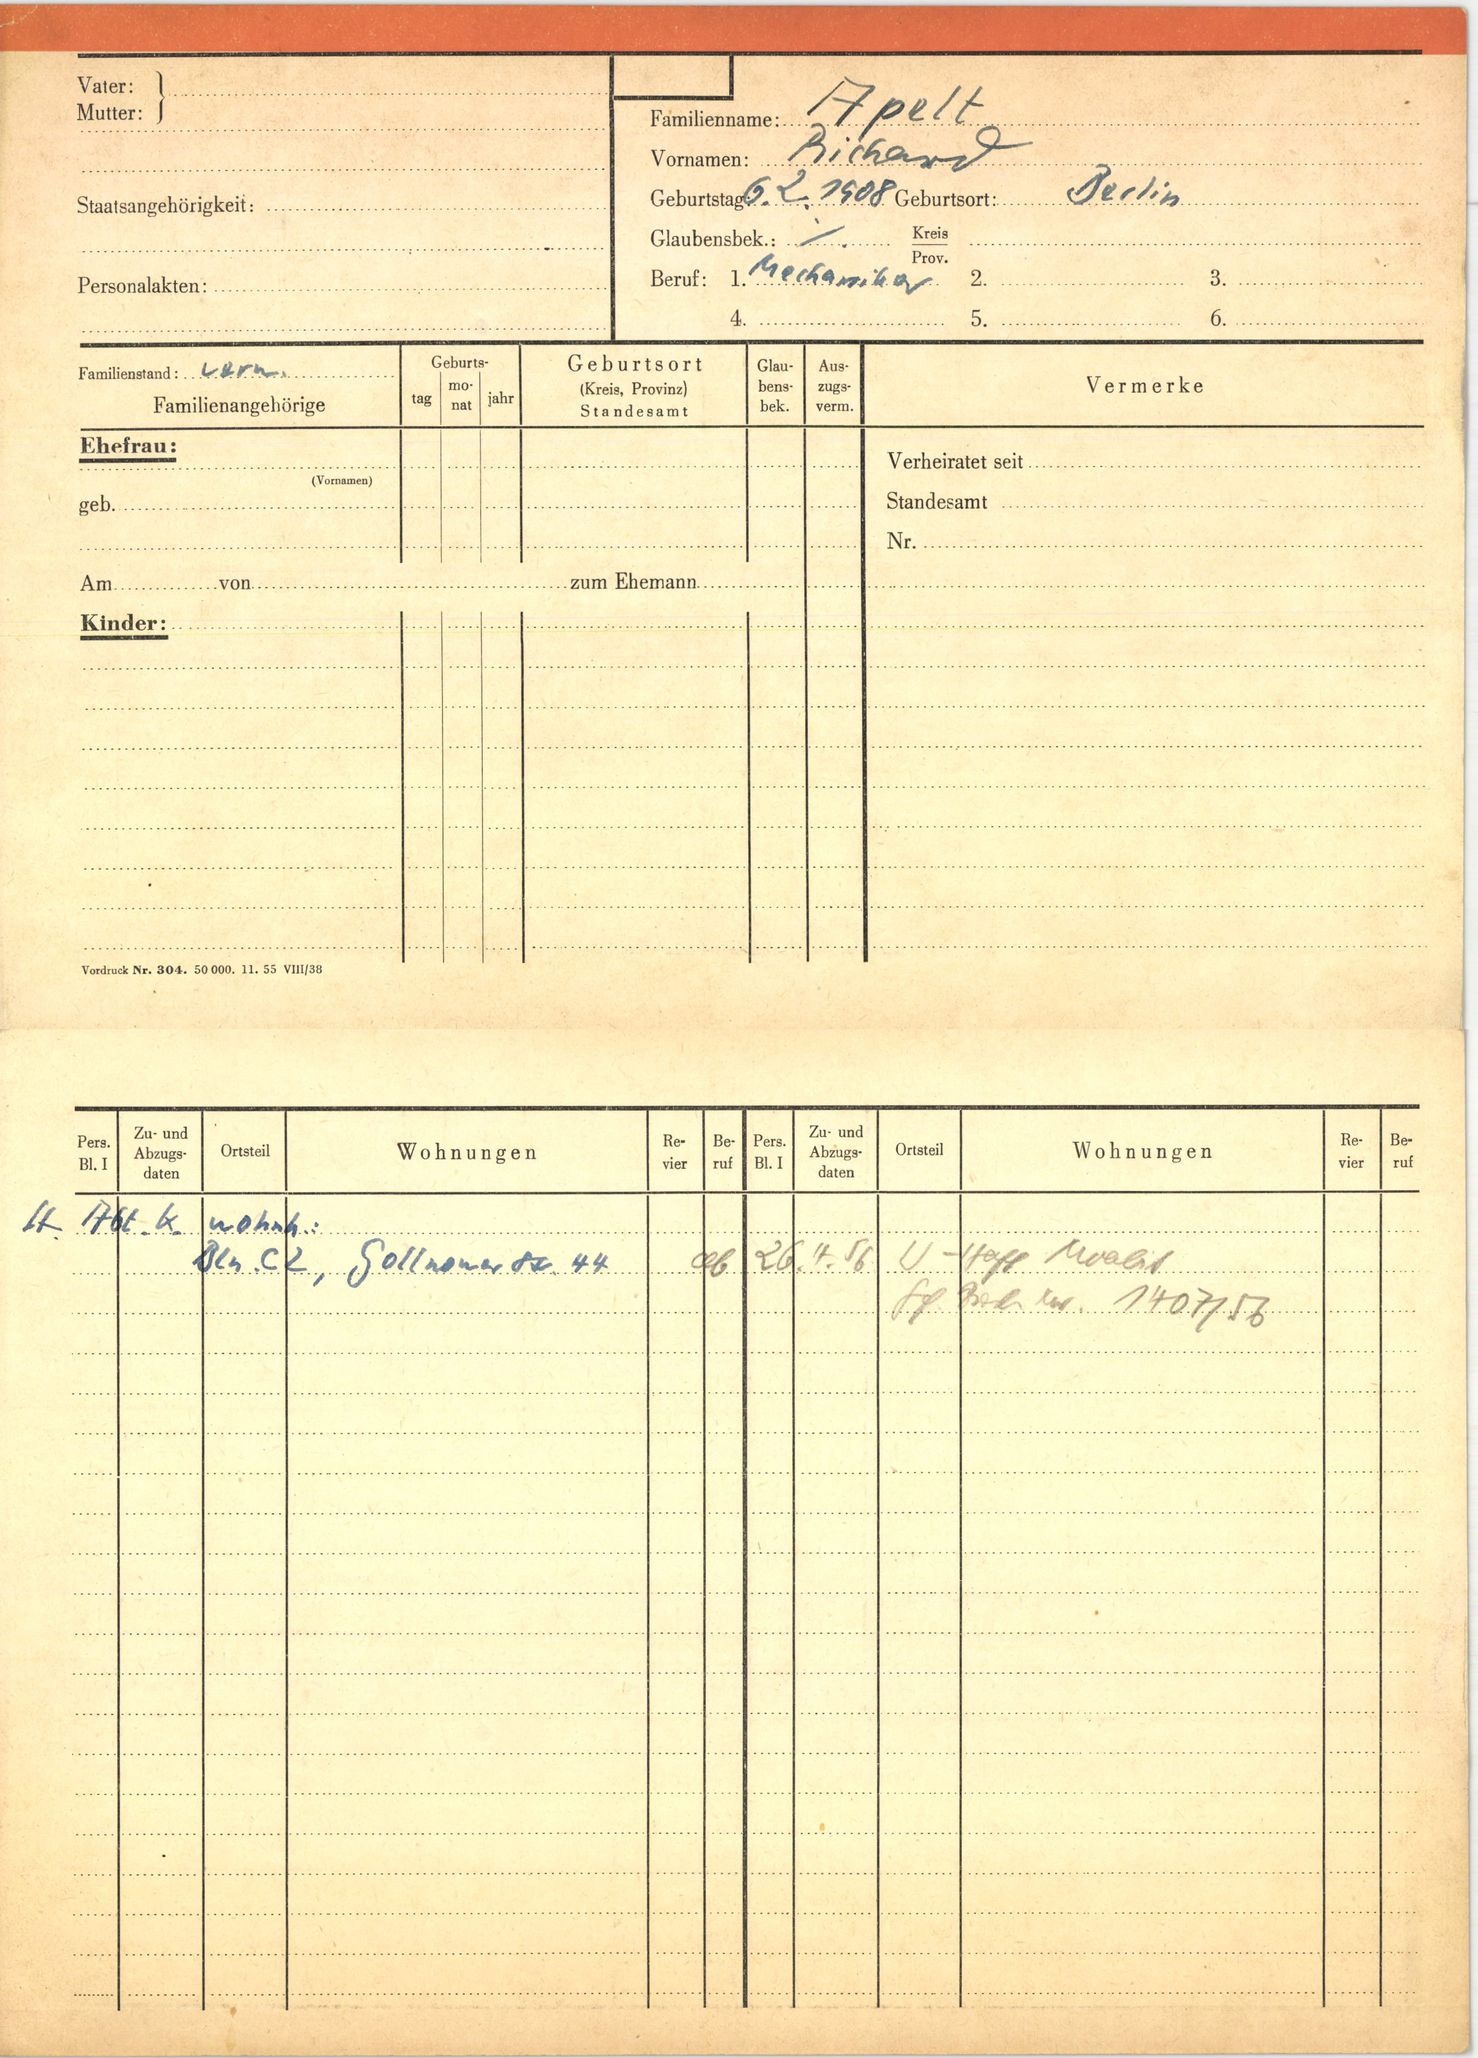
Apelt